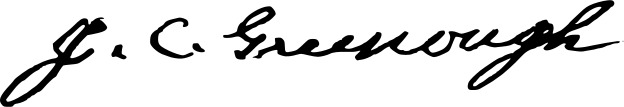
Signature of: james c greenough